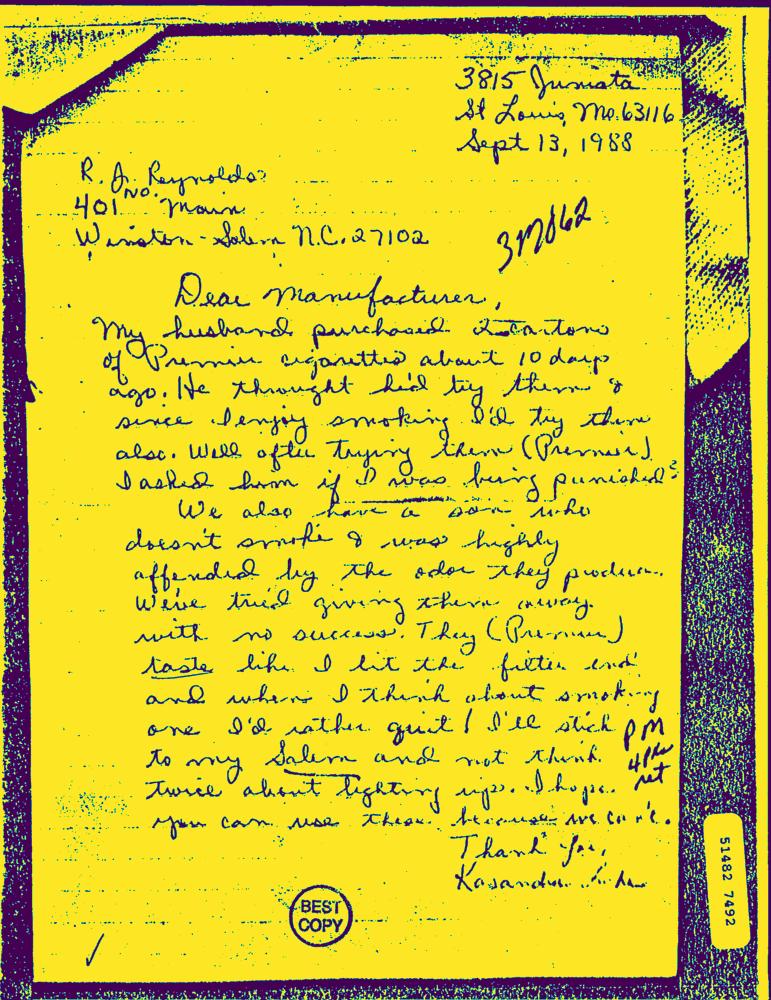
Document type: Hand-Written